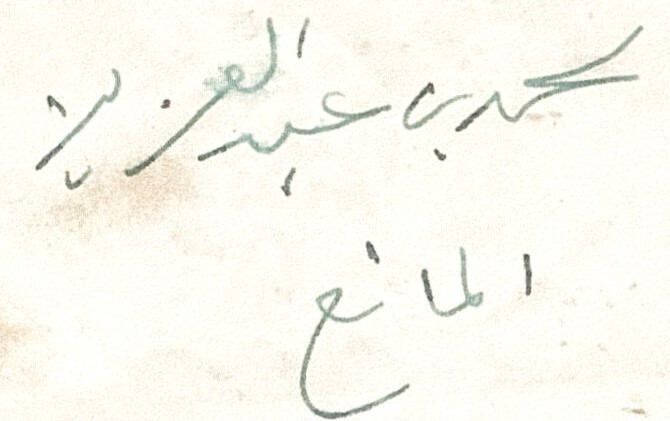
Signature of: muḥammad ibn ʻabd al ʻazīz māniʻ